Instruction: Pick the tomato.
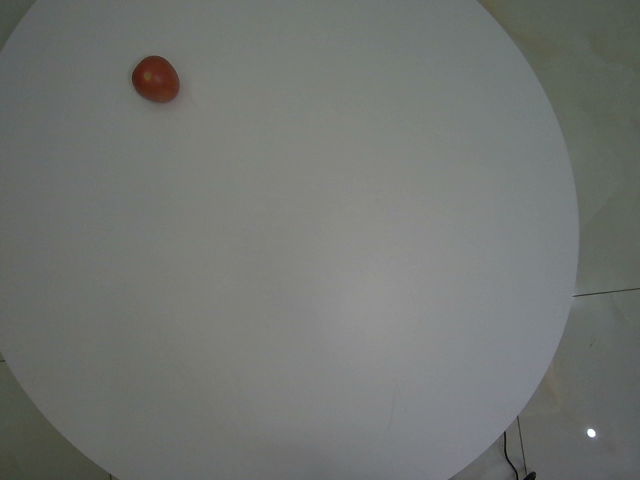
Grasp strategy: vertical